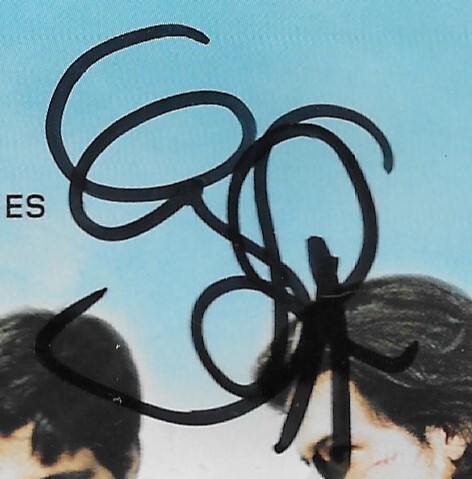
Signature of: grégoire leprince ringuet